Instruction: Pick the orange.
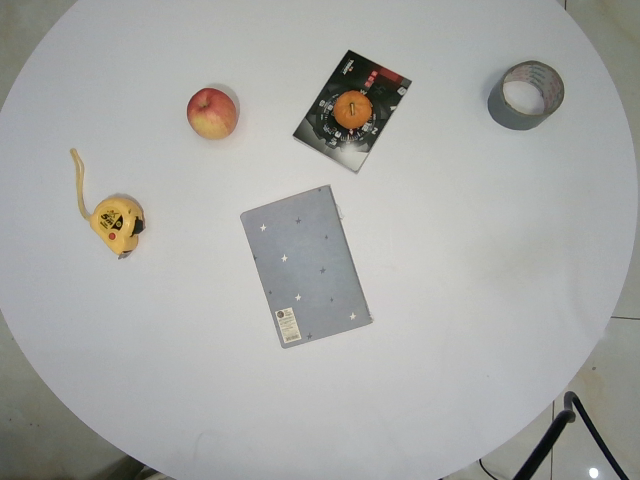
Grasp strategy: vertical